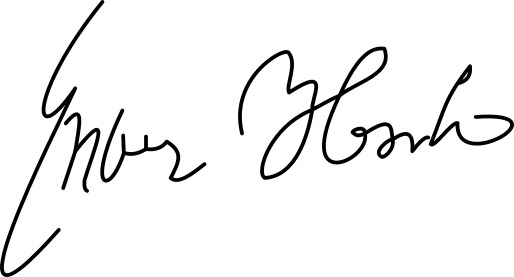
Signature of: enver hoxha